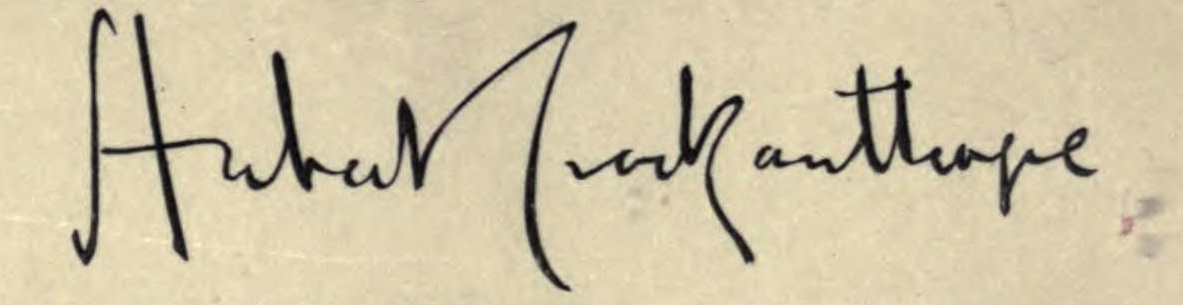
Signature of: hubert crackanthorpe